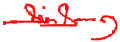
Signature of: jaime sáenz